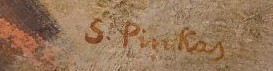
Signature of: soběslav pinkas